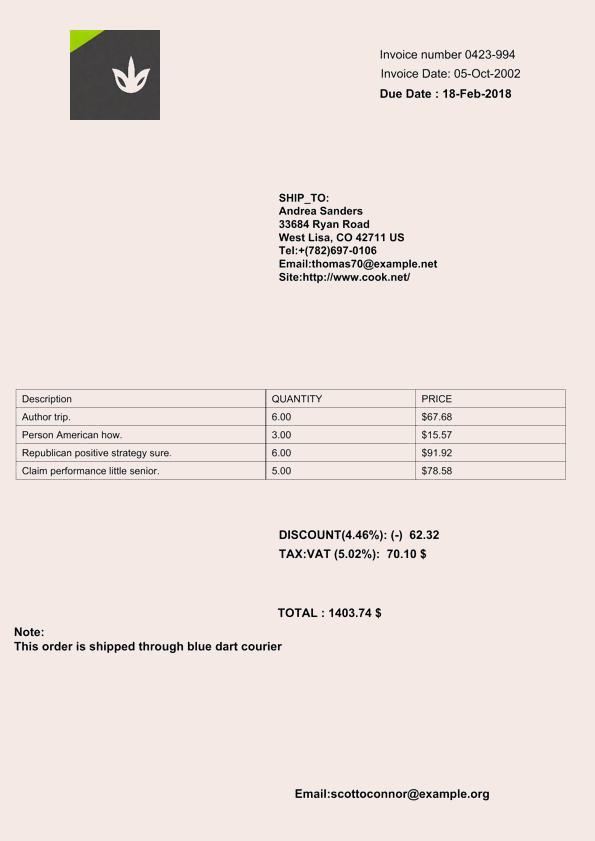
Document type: Invoice